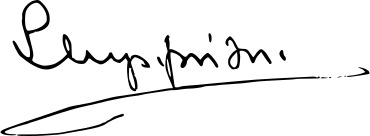
Signature of: stratis myrivilis